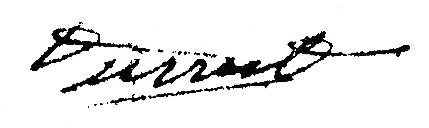
Signature of: buenaventura durruti